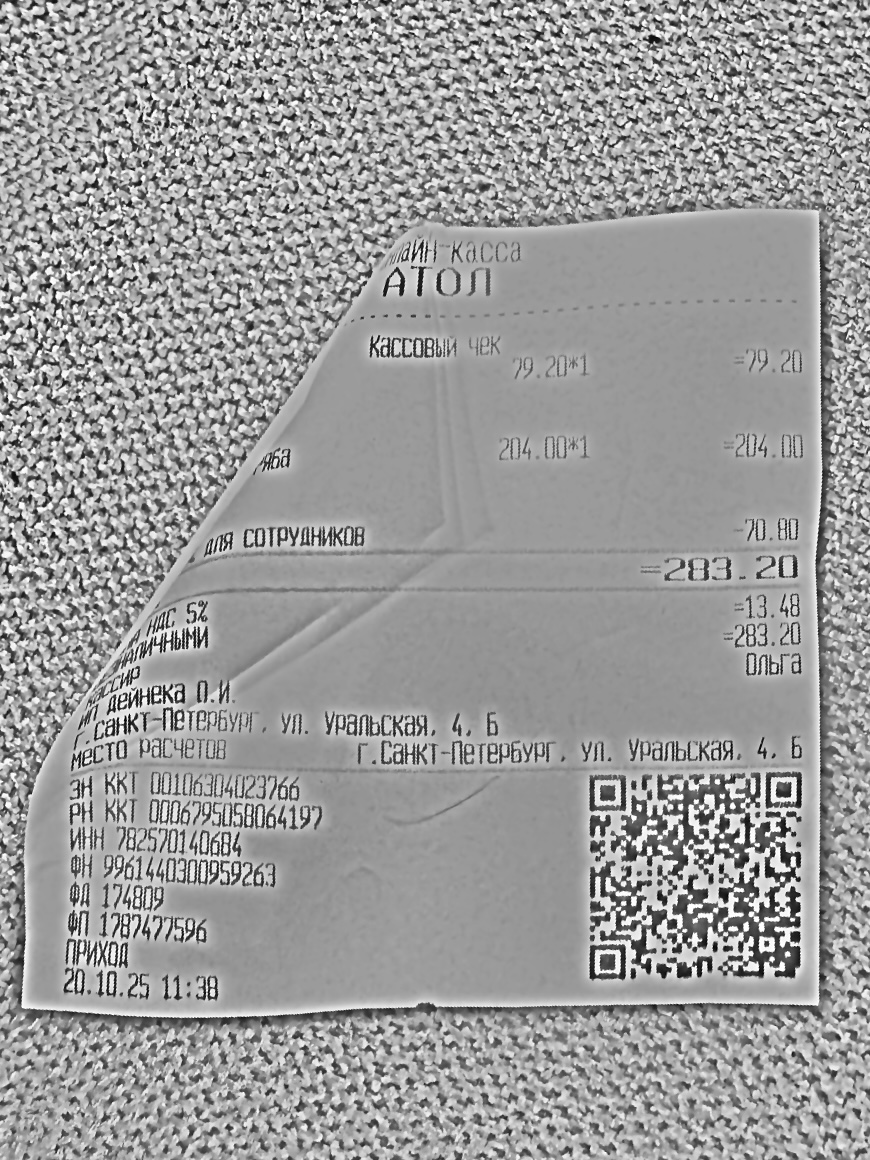
Продавец: ИП Дейнека О.И.
ИНН: 782570140684
Дата: 20.10.25
Товары: не распознано; Ряба; для сотрудников
Количество: 1; 1; не распознано
Цена: 79.20; 204.00; не распознано
Сумма: 79.20; 204.00; -70.80
Итого: 283.20